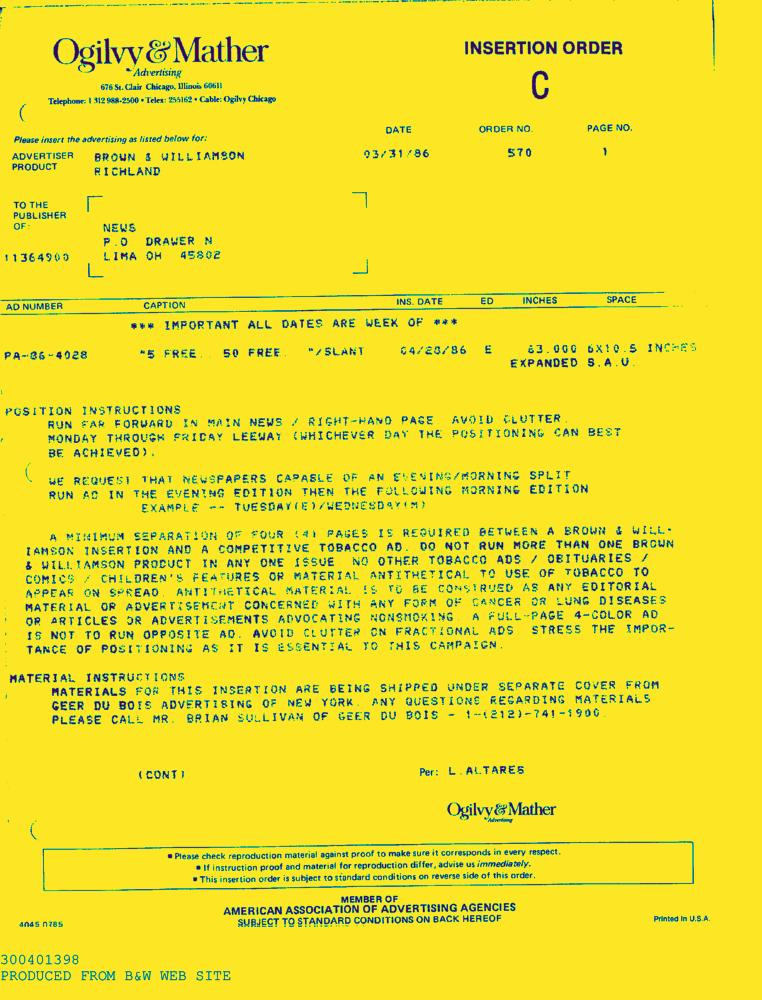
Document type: AD